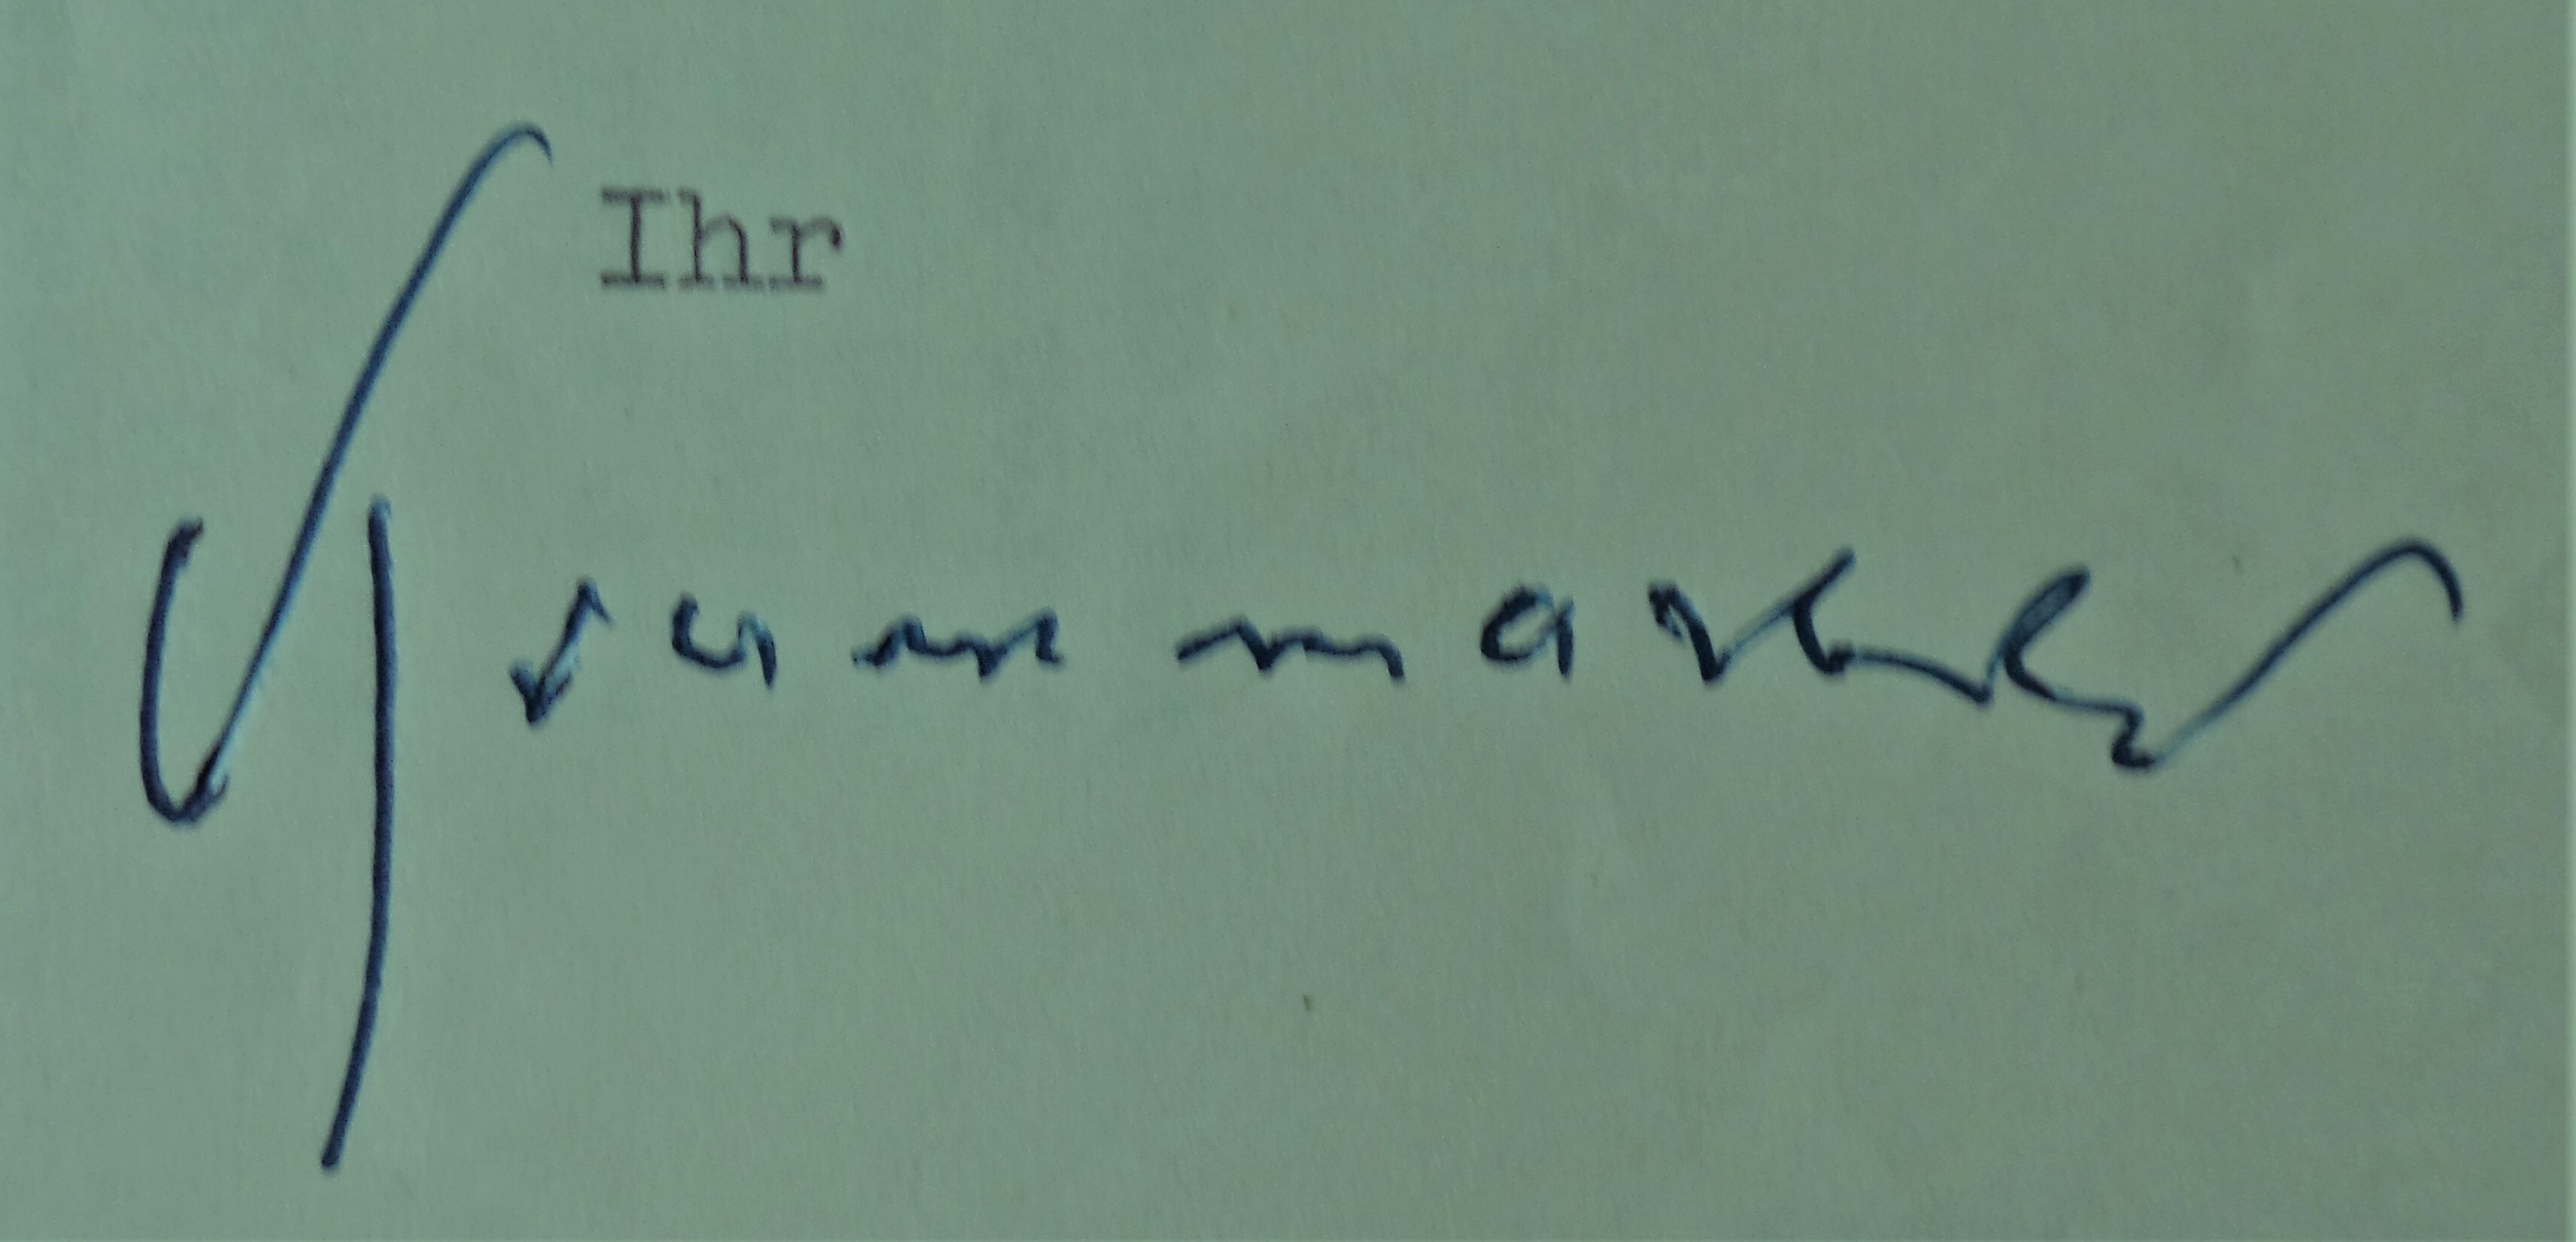
Signature of: friedrich wilhelm krummacher